Question: What are the imaging findings?
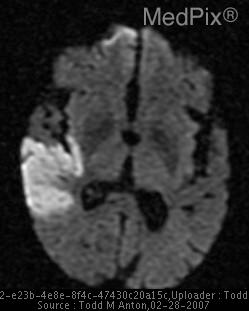
Answer: The imaging shows 23 Jan: NON-CONTRAST Head CT (from emergency dept)
-regional hypoattenuation in right temporal lobe, extending from cerebral cortex into white matter
-loss of gray/white matter differentiation
-sulcal effacement of right temporal-parietal lobes (may represent ischemia and resultant edema)
-some chronic microvascular ischemic disease of periventricular white matter
-ventricles and cisterns preserved, no intracranial hemorrhage or mass
-likely represents infarct of unknown time course (subacute vs. acute)
-MRI recommended

24 Jan: Brain MRI (from emergency dept)
-axial DWI—increased signal in right posterior parietal lobe=restricted diffusion
-ADC map--corresponding decreased signal
-consistent with acute stroke in right posterior parietal lobe

24 Jan: CAROTID US
-echogenic calcified plaque in right carotid bulb and proximal internal carotid artery with 50-69% stenosis with elevated velocities in internal carotid
-hemodynamically insignificant stenosis in left carotid bulb

24 Jan: TRANSTHORACIC ECHO (no images shown)
-normal left and right ventricular size and function
-negative bubble study

25 Jan: CT ANGIOGRAPHY W/ CONTRAST (sagittal view)
-large calcified plaque in right carotid bifurcation and proximal ICA
-hemodynamically significant stenosis of 64%

26 Jan: NON-CONTRAST Head CT (following worsening left sided weakness and sensory loss)
-hypodensity of right temporal lobe
-two new foci of calcification within the right sylvian fissure, not present on previous exams, likely represent further acute thromboemboli
-more prominent ventricles and cisterns
-no intracranial hemorrhage or mass effect

28 Jan: Brain MRI (following worsening left sided weakness and sensory loss)
-DWI—interval increase in size of signal in right temporal-parietal region
-ADC map—corresponding decrease in signal increased signal in right posterior parietal lobe=restricted diffusion.